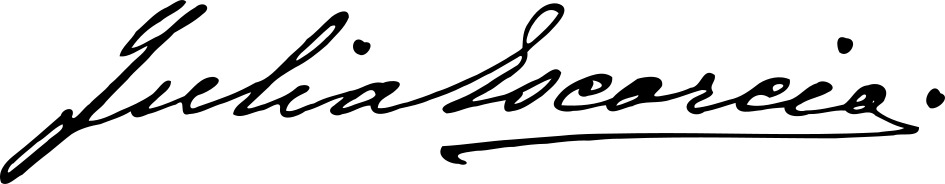
Signature of: júlia escórcio